Question: What is the potential diagnosis?
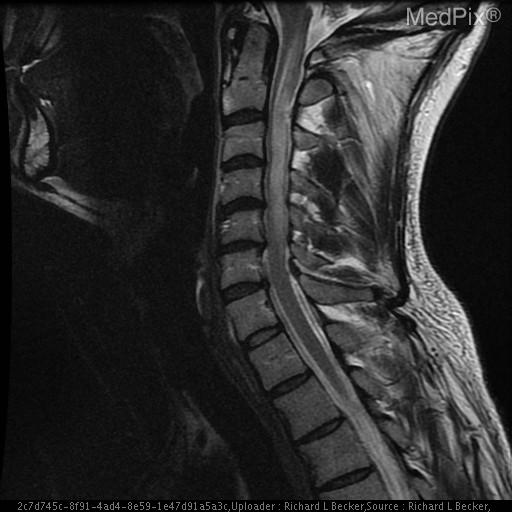
Answer: The possible diagnosis includes •  AVM
•  Cavernous malformation
•  Ependymoma
•  Astrocytoma
•  Hemangioblastoma
•  Metastatic vascular tumor (in particular RCC)
•  extramedullary/intradural tumor..